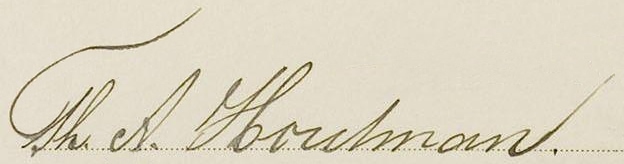
Signature of: theodorus arnoldus theo houtman